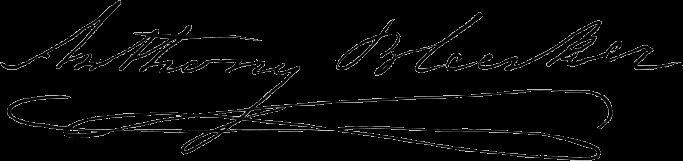
Signature of: anthony bleecker